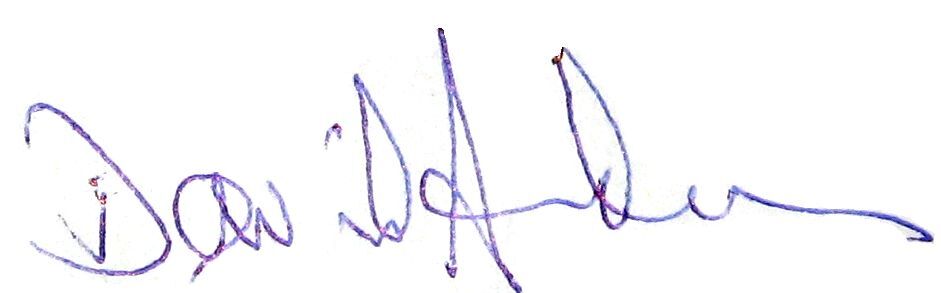
Signature of: david anderson